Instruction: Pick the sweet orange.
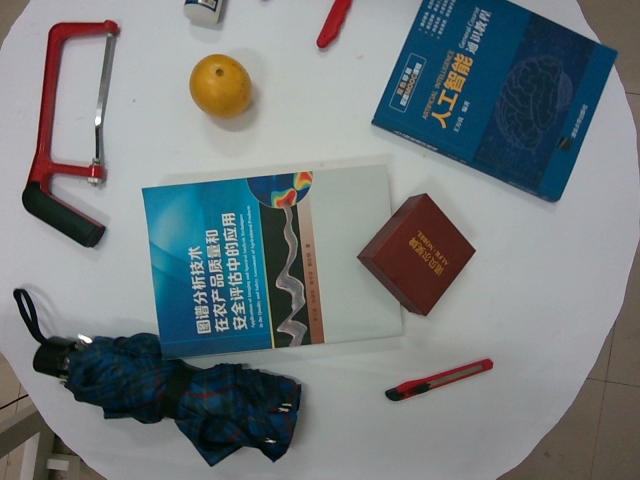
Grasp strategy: vertical